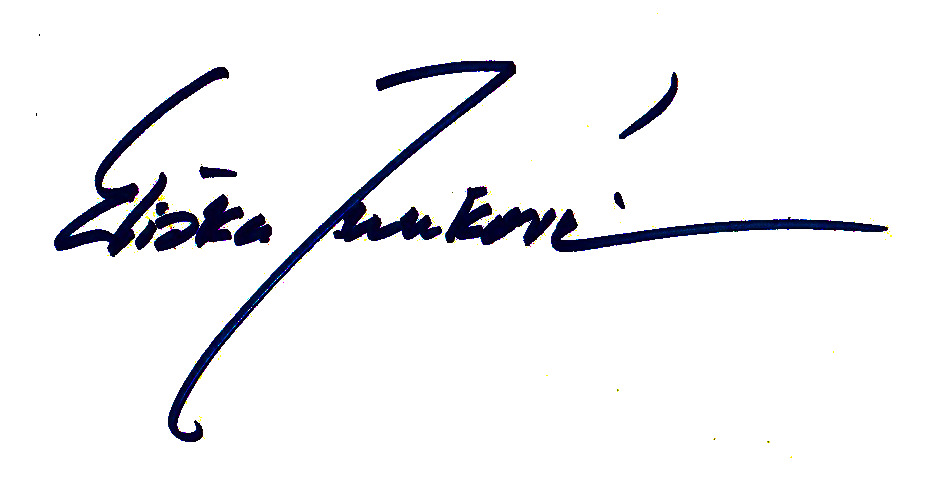
Signature of: eliška junková